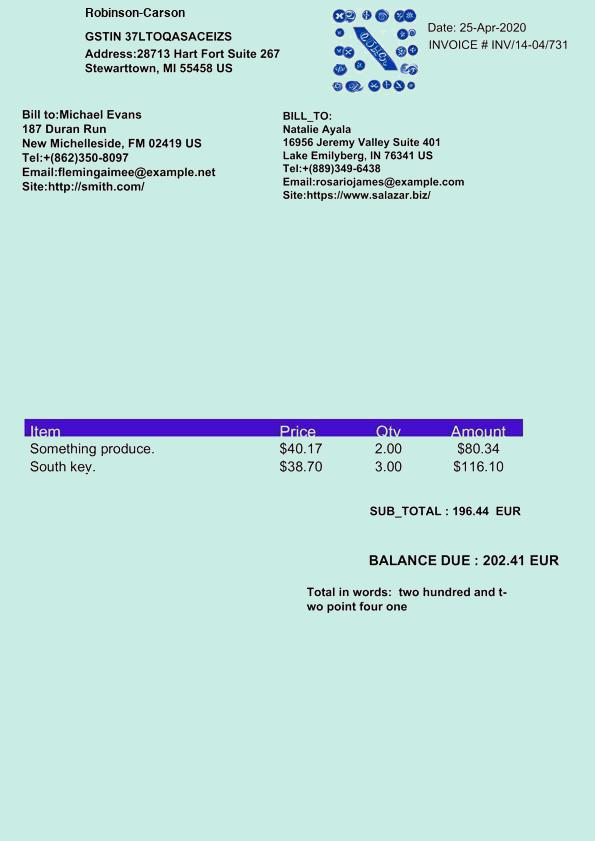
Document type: Invoice